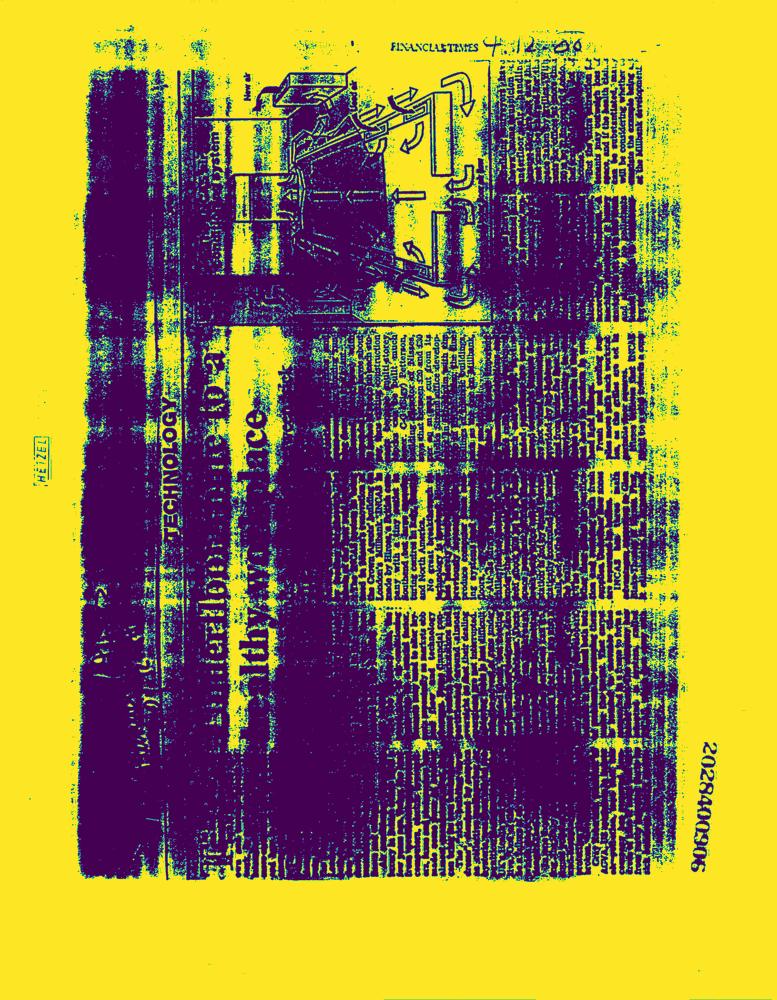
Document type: News-Article